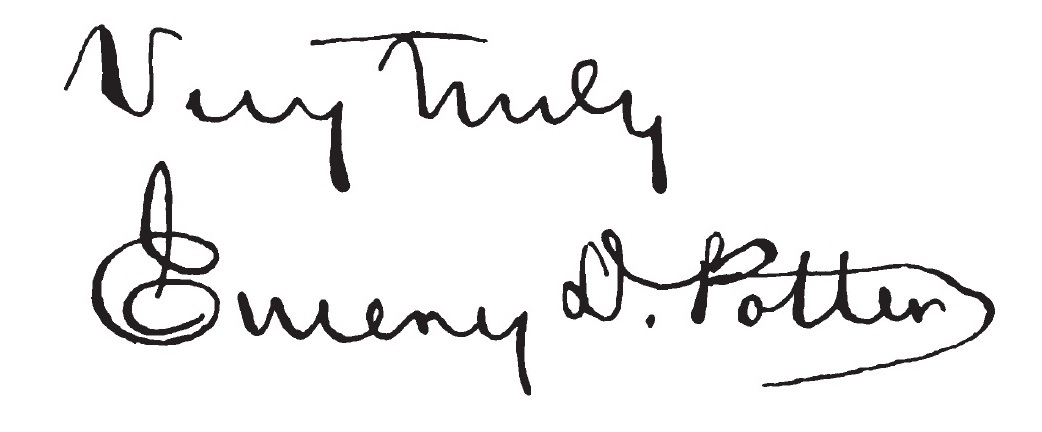
Signature of: emery d potter